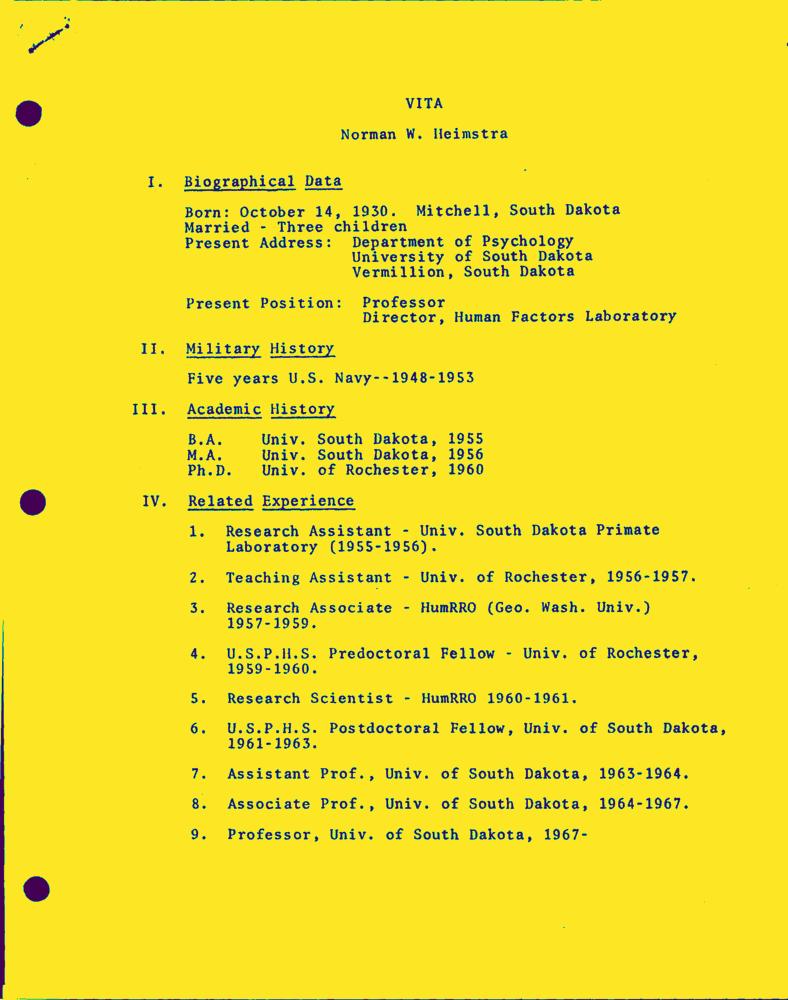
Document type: Resume-Doc